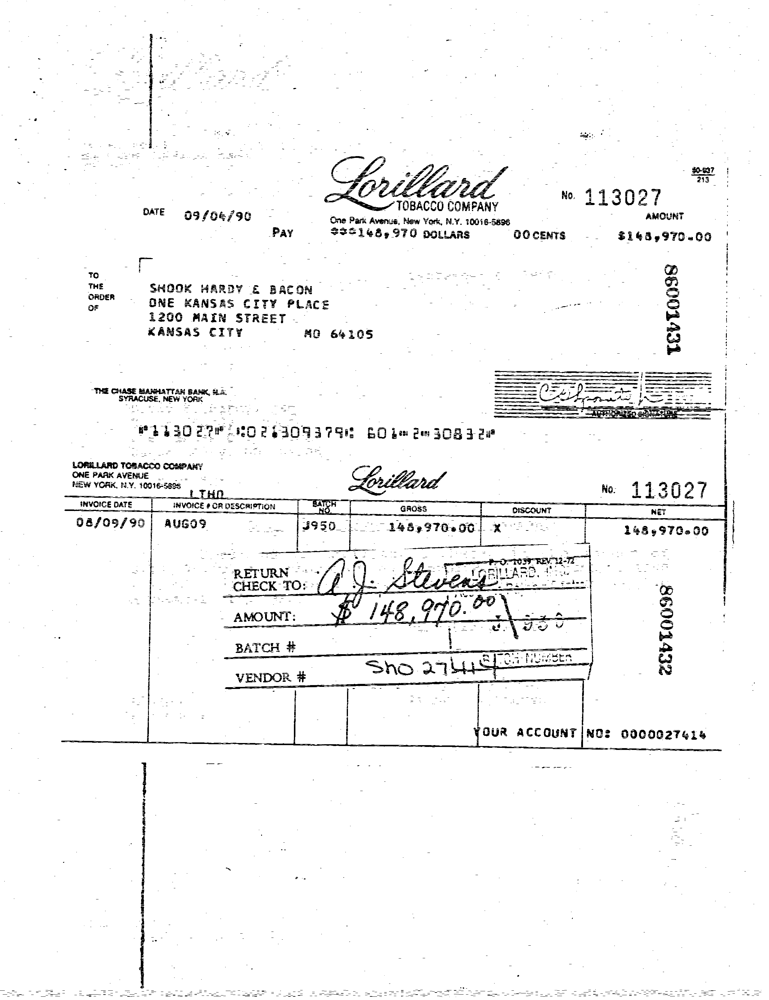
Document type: Invoice